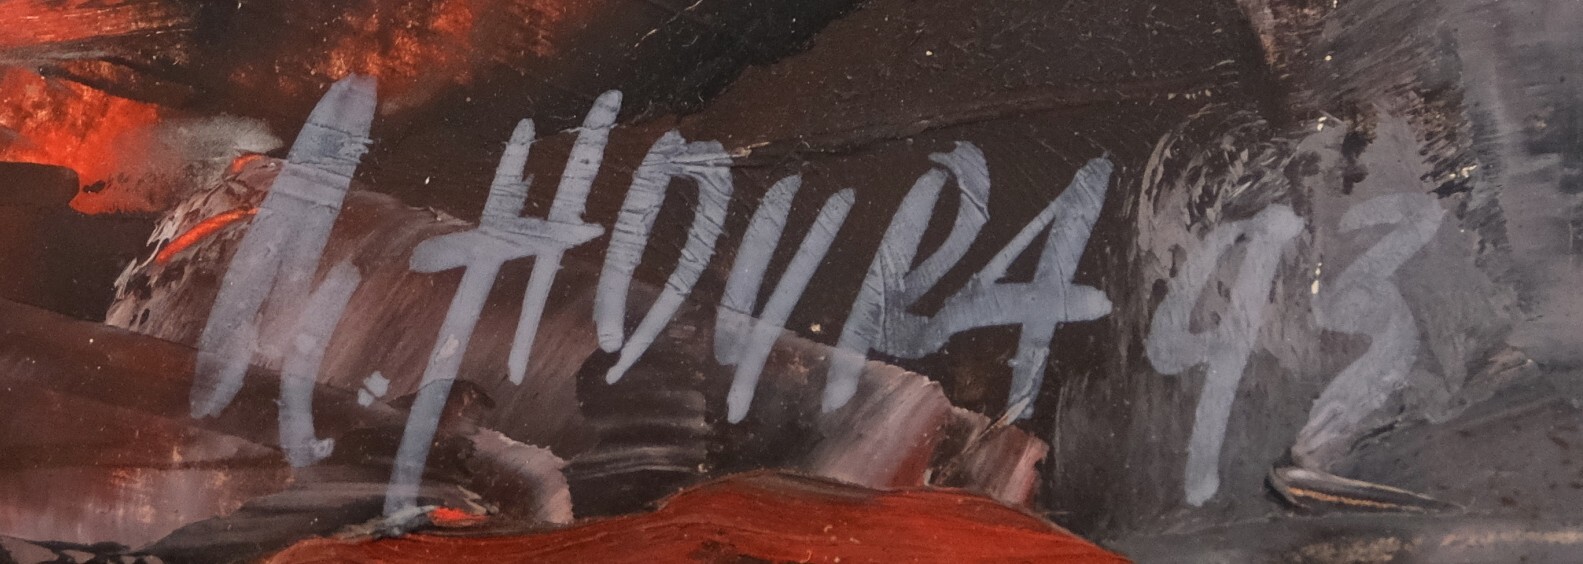
Signature of: miroslav houra